Question: What is the property identification or parcel number listed?
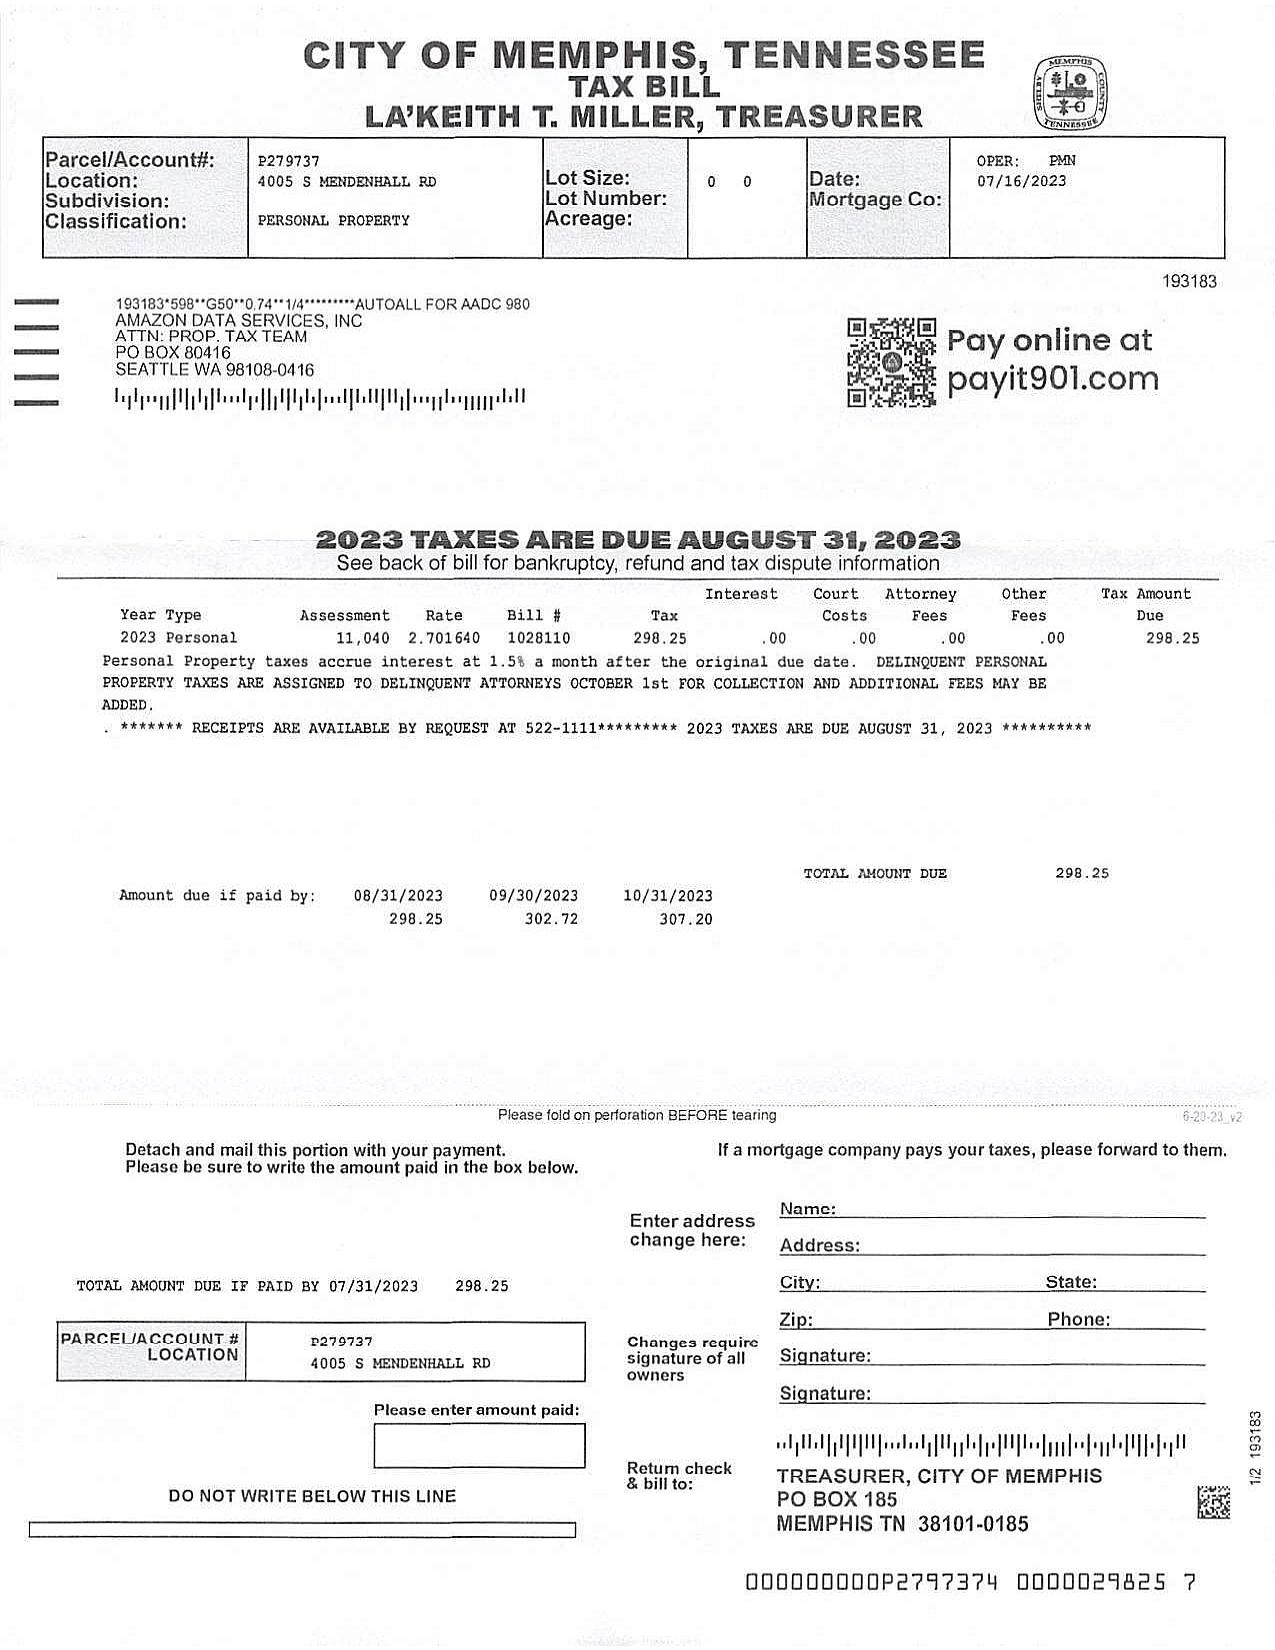
Answer: "5279737"